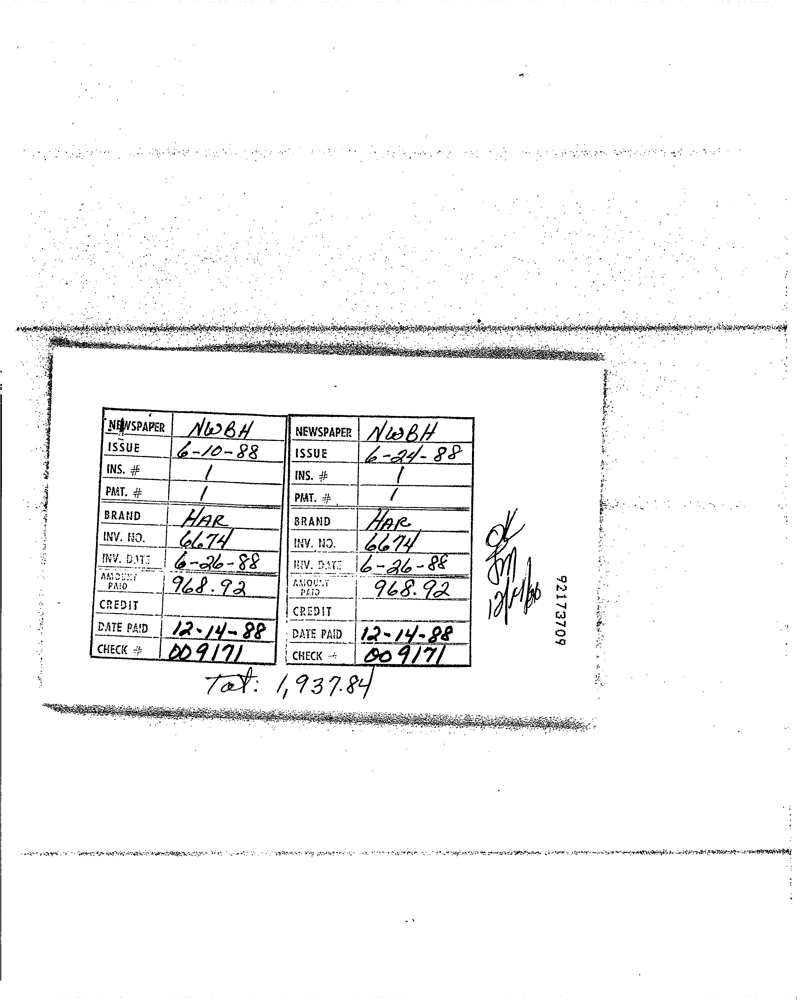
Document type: Invoice